Question: What is the suspected problem?
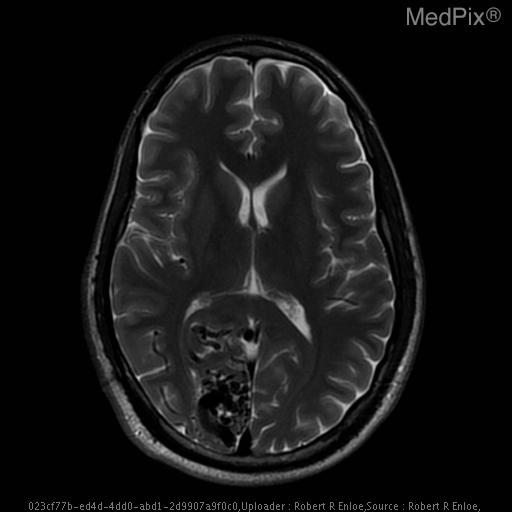
Answer: The findings suggest •  Right occipital lesion
•  Serpentine hypointensities with surrounding edema
•  Enlarged feeding vessels from both PCA and MCA supply
•  Small feeder from the ACA
•  Enlarged draining veins - varix -drains into superior sagittal sinus. Right occipital lobe serpentine flow voids suggesting arteriovenous malformation. The lateral aspect shows some FLAIR hyperintensity and local sulcal effacement consistent with mild edema and possible impairment of occipital lobar venous drainage.. The patient might have a history of 26 year-old man with increasing right-sided parietal and occipital headaches.